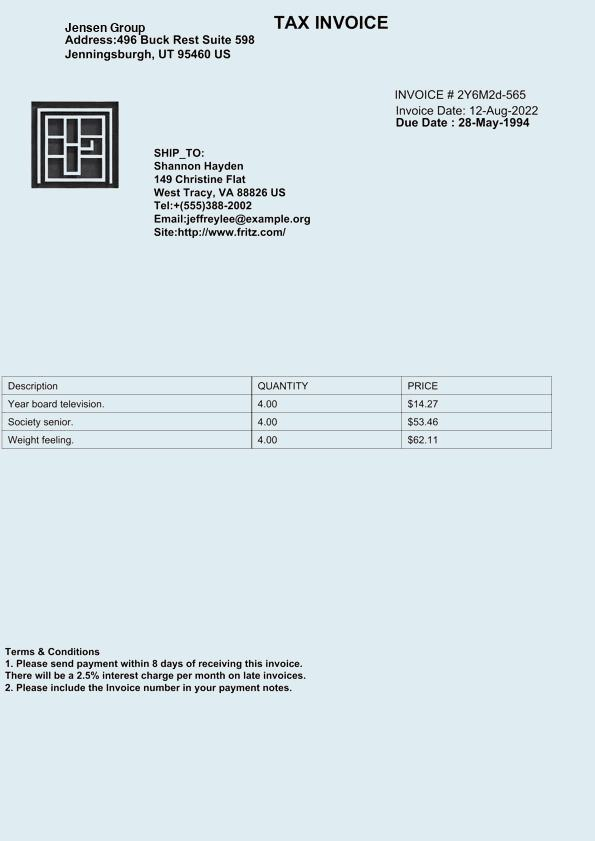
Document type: Invoice